Question: Talk about the condition:
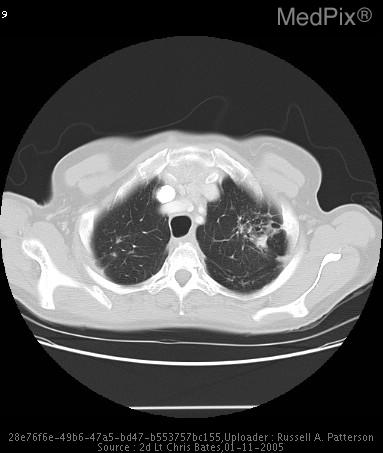
Answer: The disease is discussed as: Sarcoidosis is a granulomatous disorder of unknown etiology that can affect multiple systems; the presence of noncaseating granulomas in the involved organs is what characterizes it pathologically.  Sarcoidosis is estimated to have a prevalence of 10-20 per 100,000 and is 3-4 times more common in African Americans than Caucasians.  The most common target of sarcoidosis is the lungs, around 90% of all patients with sarcoidosis have lung involvement, resulting in the main symptoms including cough, dyspnea, chest pain, and the less common features include fatigue, weakness, malaise, fever, and weight loss.  Sarcoidosis, when in its extrapulmonary form, can result in a plethora of other complaints depending on the organ system affected.  But approximately 50% of those with sarcoidosis are asymptomatic at the time it is discovered.  The treatment for sarcoidosis is not straightforward.  It is typically agreed upon that treatment should begin if the patient is symptomatic, if lung function is deteriorating, or the radiological findings associated with sarcoidosis are worsening.  The current primary treatment is with daily oral corticosteroids.  The best dose is not known so a dose must be chosen by balancing the risk of adverse effects versus the benefits of therapy.  Treatment typically lasts between 6 to 12 months.